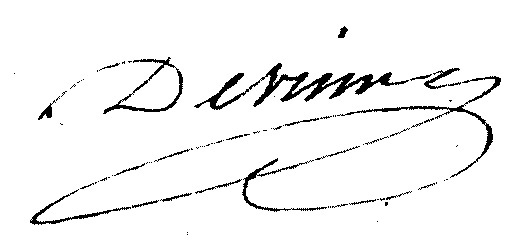
Signature of: jacques françois laurent devisme